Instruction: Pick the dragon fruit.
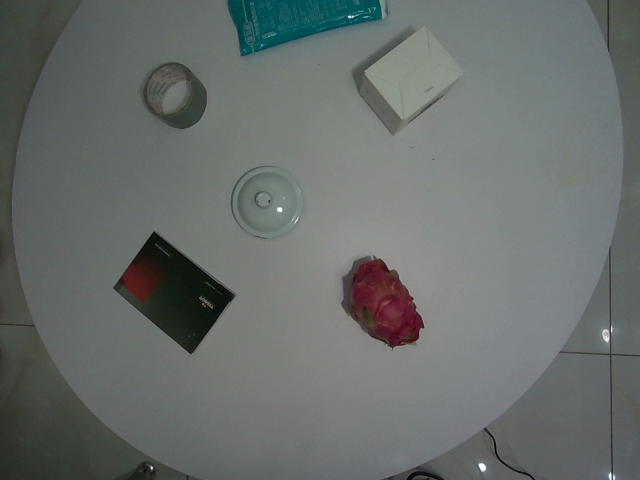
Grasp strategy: vertical